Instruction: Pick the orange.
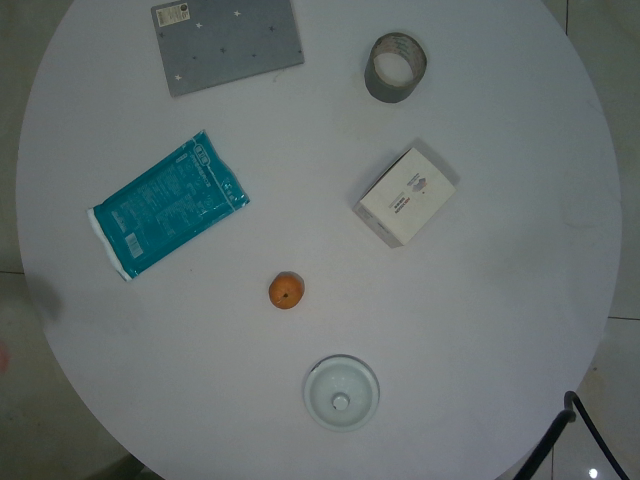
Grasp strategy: vertical